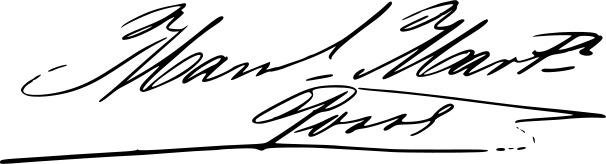
Signature of: manuel martínez posse